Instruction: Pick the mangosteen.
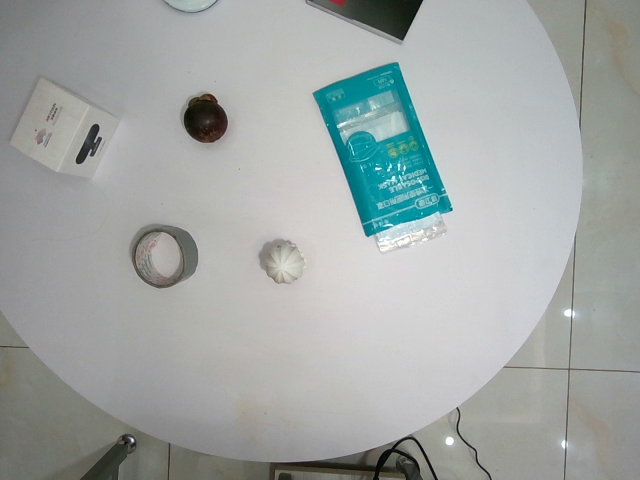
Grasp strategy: vertical